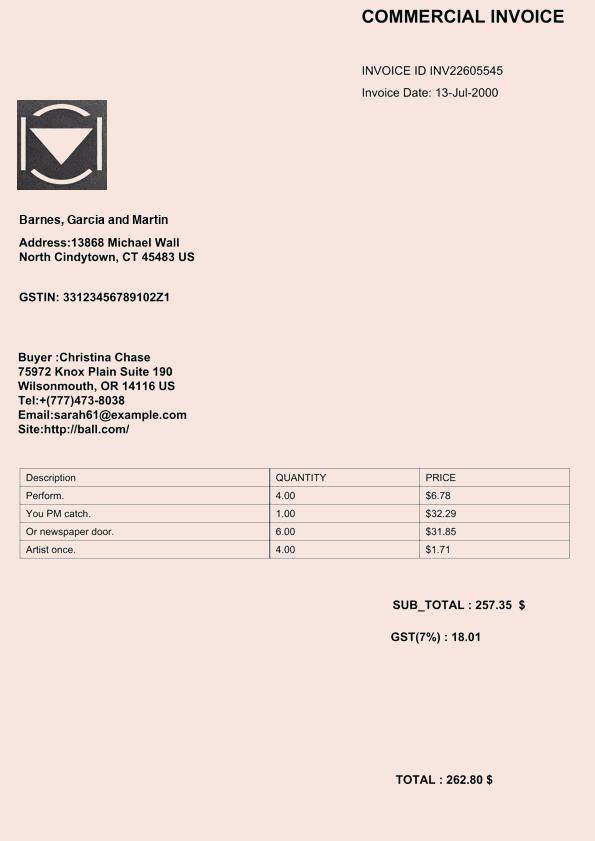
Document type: Invoice